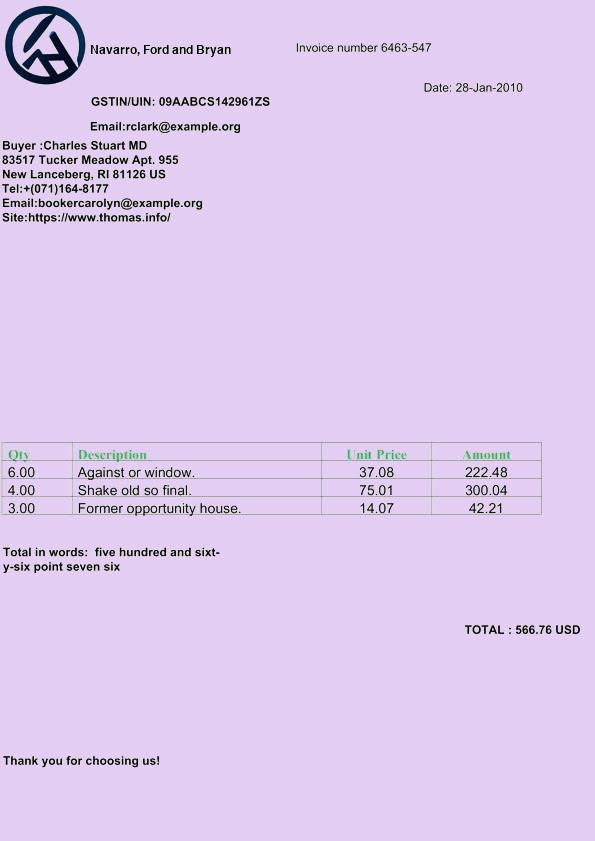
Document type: Invoice